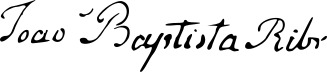
Signature of: joão baptista ribeiro